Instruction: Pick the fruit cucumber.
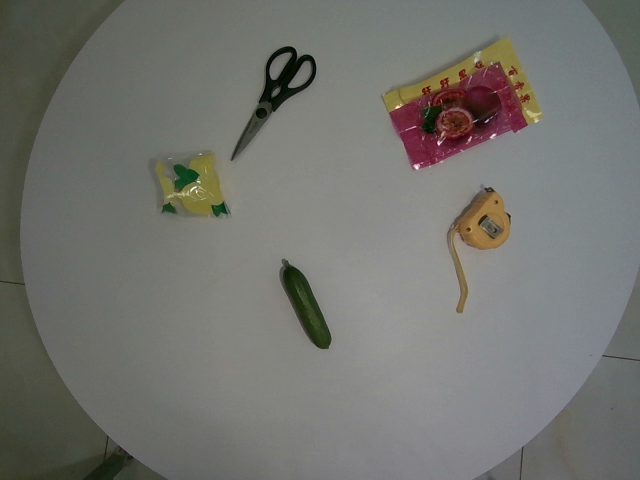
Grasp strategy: vertical